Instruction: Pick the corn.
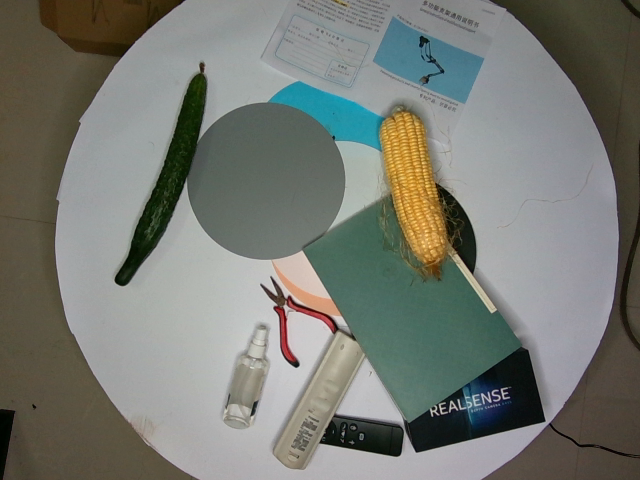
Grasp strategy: vertical